Question: How is the history relevant to the case?
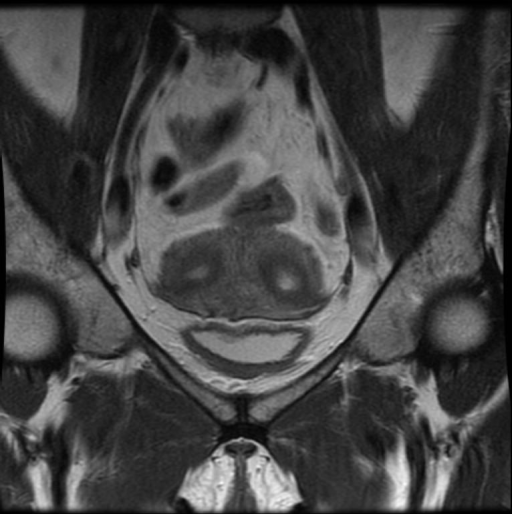
Answer: The patient's history of G1P0A1L0 with 6-7 episodes abnormal menstrual bleeding, FMH included Pt's mother took DES is key in understanding the case.